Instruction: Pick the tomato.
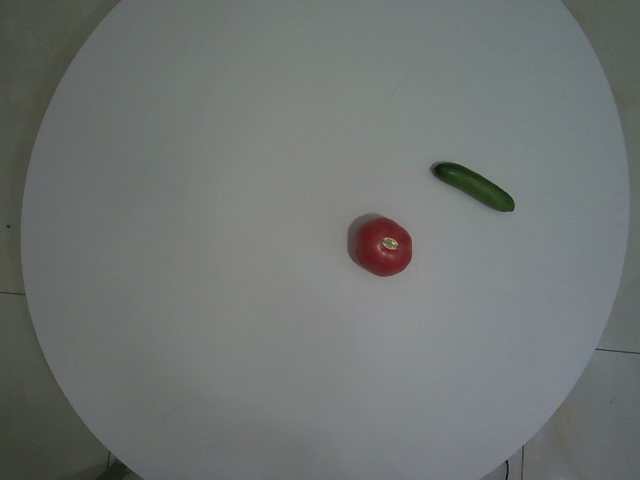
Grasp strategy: vertical